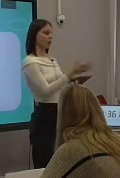
Транскрипция: в данное время. А то и...
Категория: Коммуникативные модальности
Подкатегория: Вербальное; Паравербальное
Описание действия: Учителя обращается к классу с вопросом, интонационного указывая на важную часть вопроса
Контекст и комментарии: Контекст ДО: ученики смотрят на доску и слушают преподавателя. Контекст ПОСЛЕ: ученики переводят взгляд на преподавателя и слушаю поставленный вопрос. Педагогический смысл: такой постановкой вопроса учитель обращает внимание учеников на важные моменты